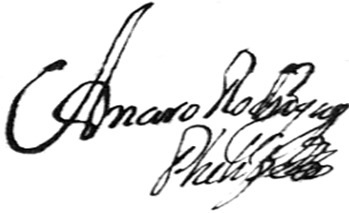
Signature of: amaro rodríguez felipe